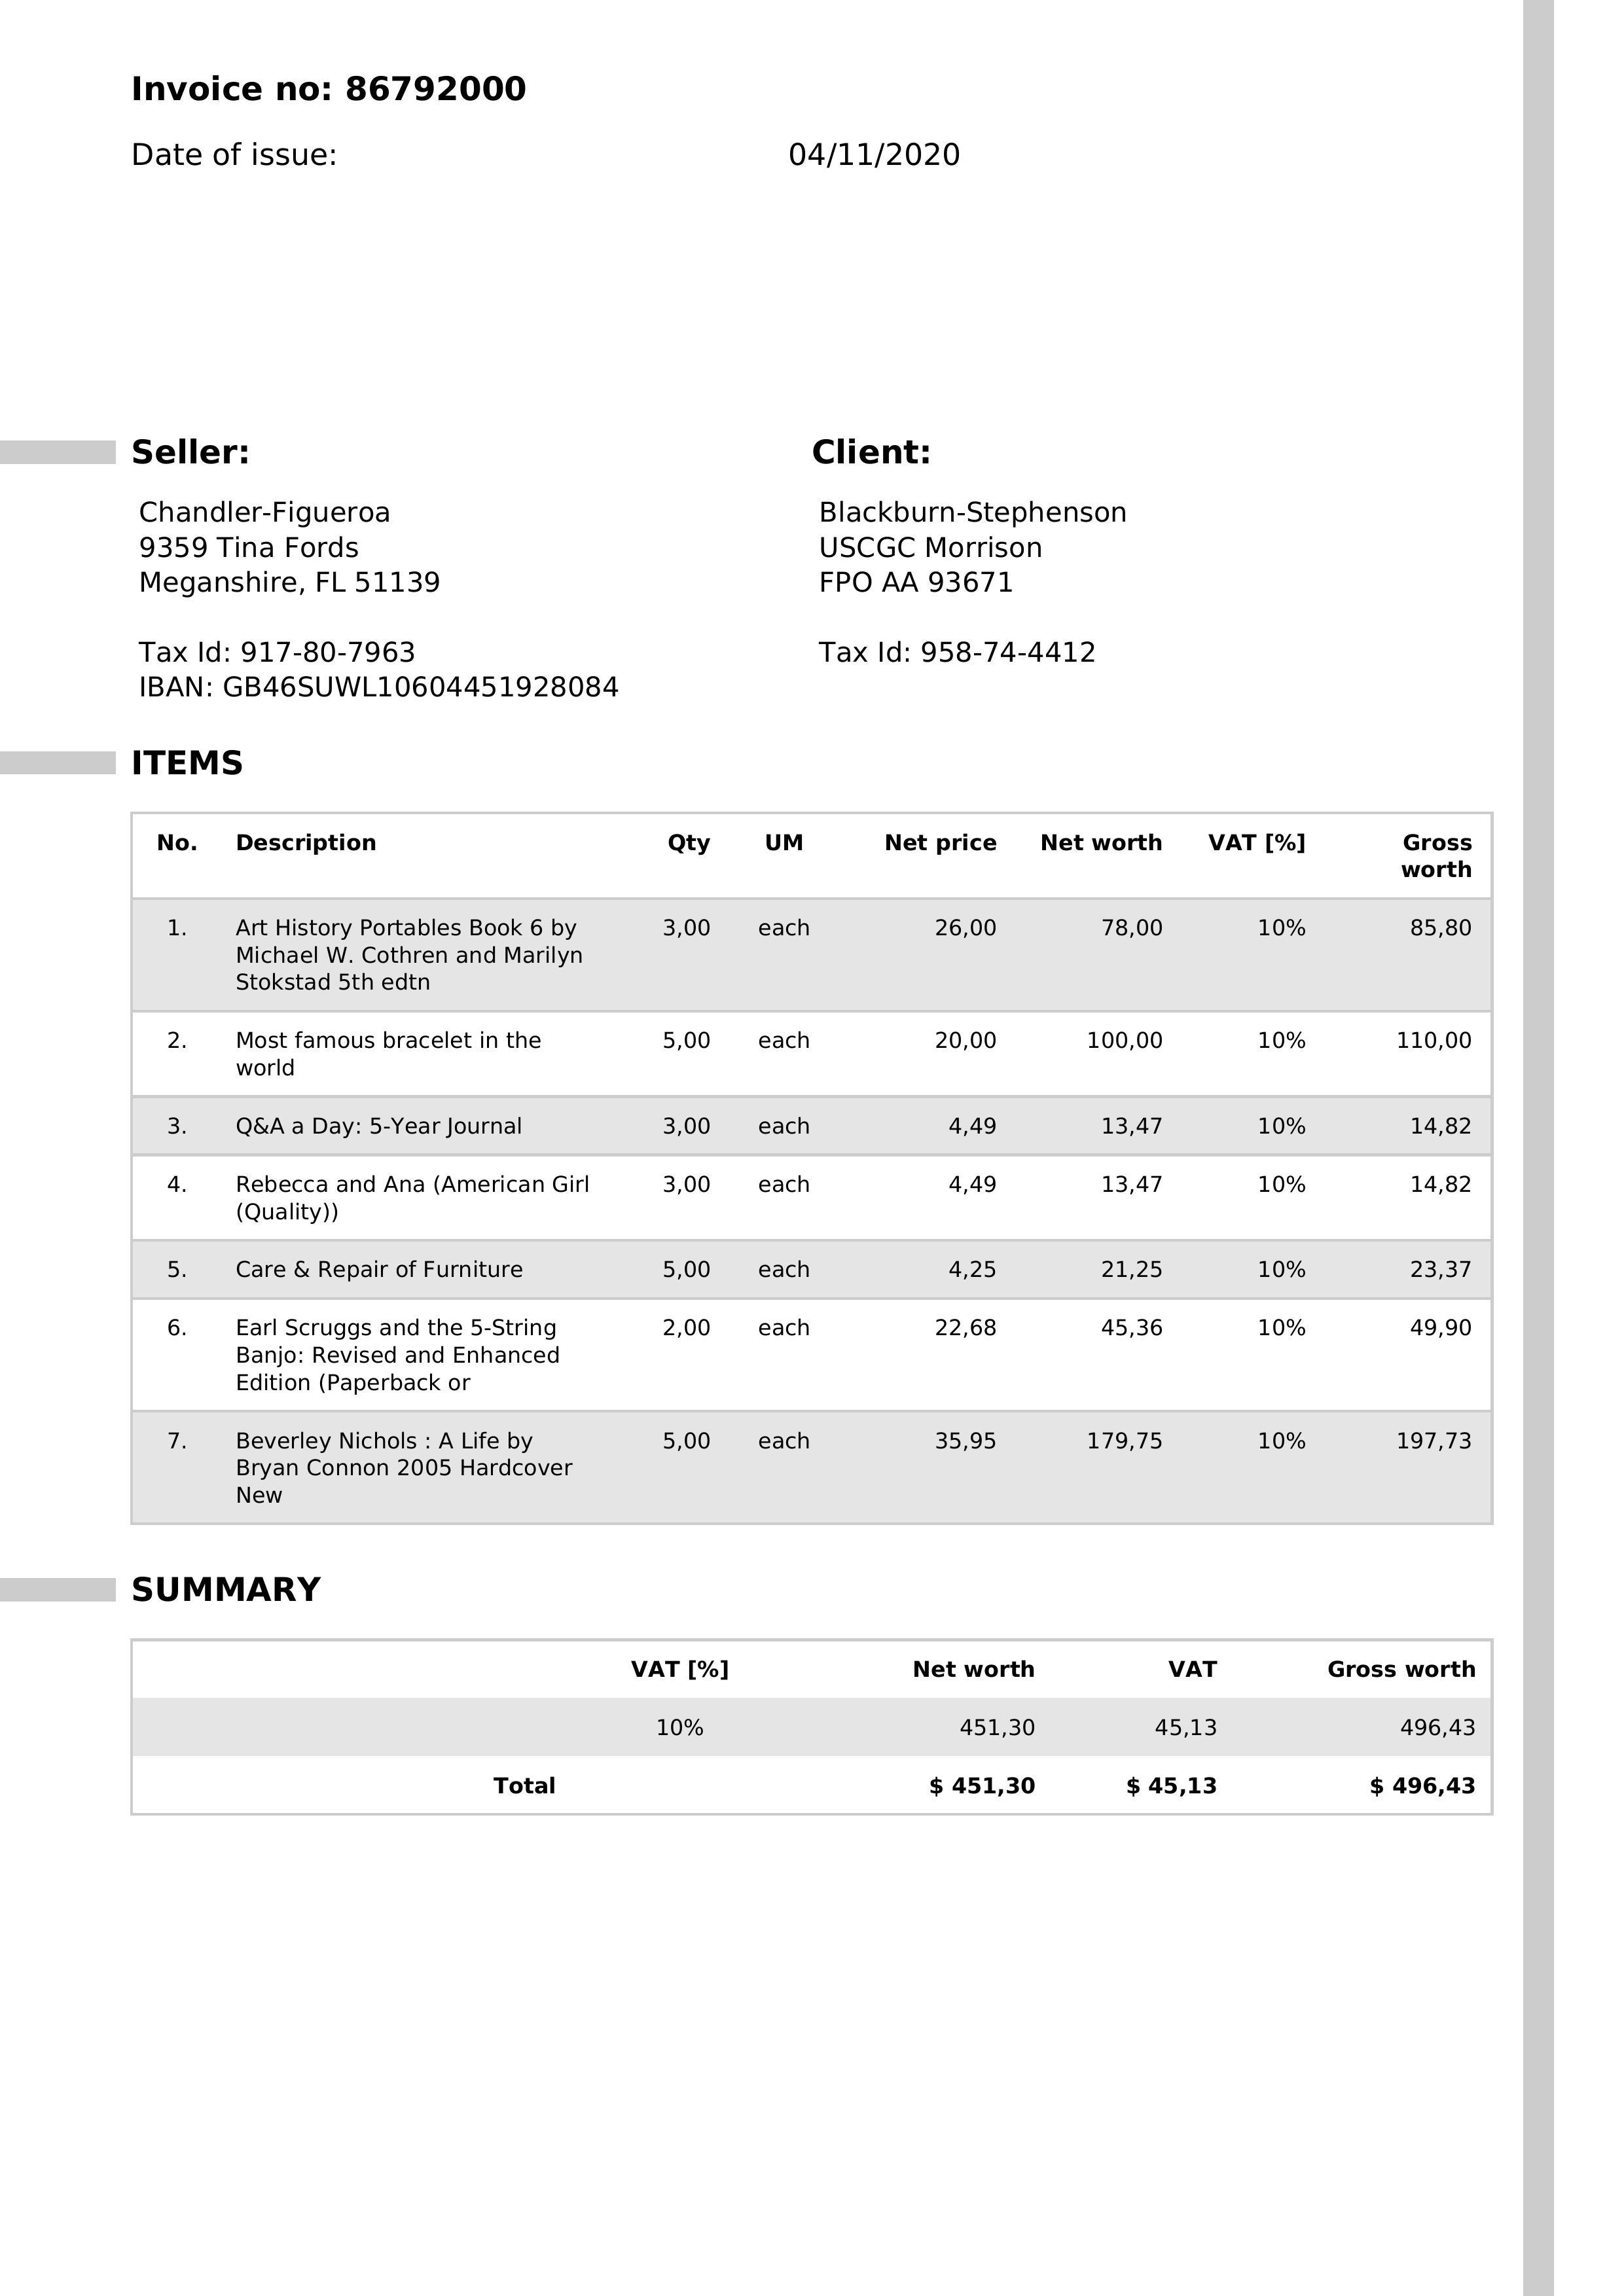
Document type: Invoice